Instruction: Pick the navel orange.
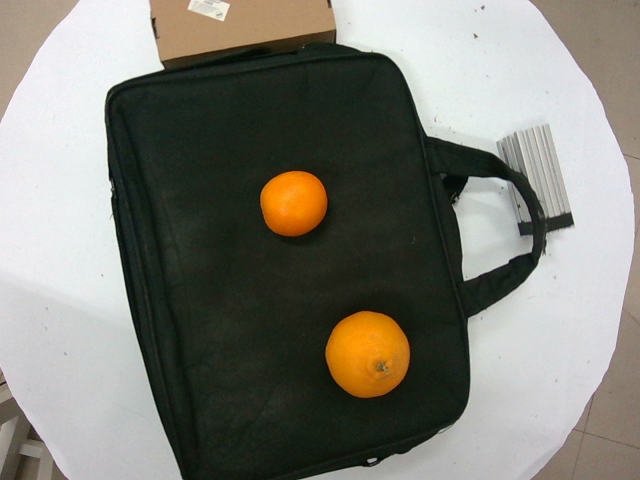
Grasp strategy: vertical